Question: What is the suspected problem?
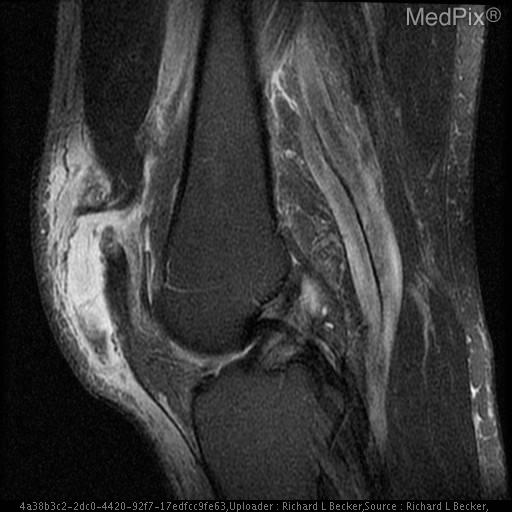
Answer: The findings suggest Xray remarkable for effusion.
MRI reveals complete quadriceps tendon discontinuity medially, with retraction.  Some intact deep fibers laterally.  Effusion and edema. Superior patellar enthesophyte.  No patella alta.. Joint effusion. The patient might have a history of 52 y/o male with swollen painful knee and weakness in extension s/p fall.